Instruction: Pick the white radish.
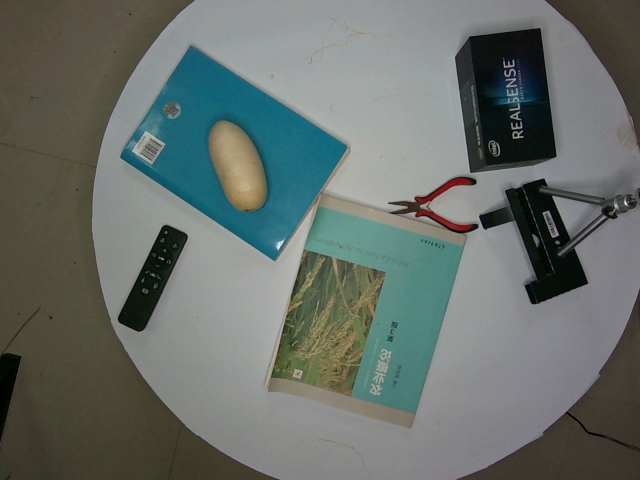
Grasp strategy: vertical